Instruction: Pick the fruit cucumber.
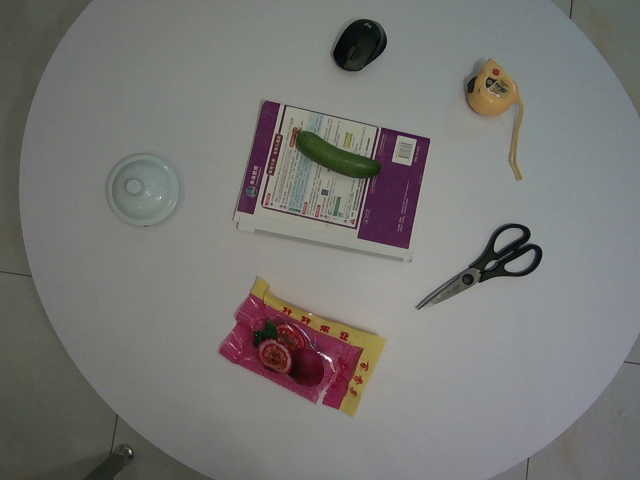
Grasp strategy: vertical